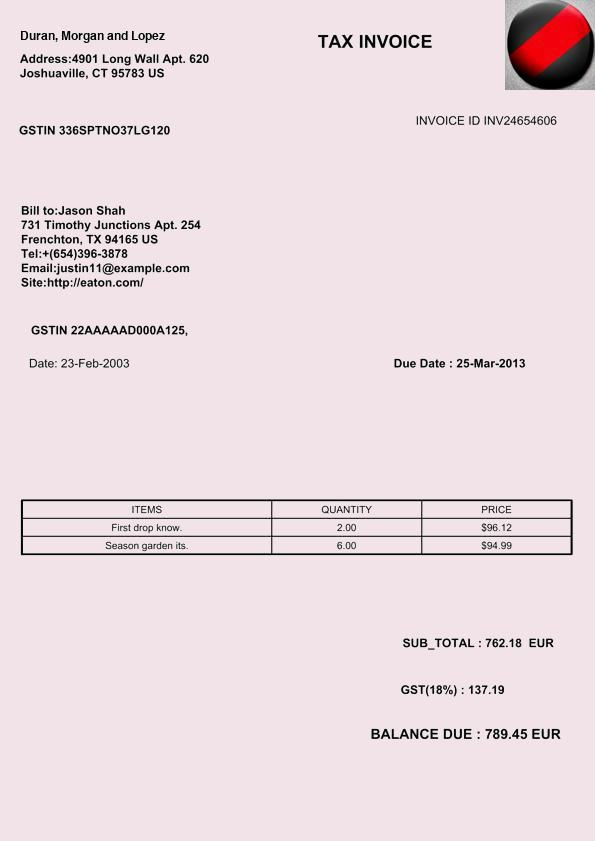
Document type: Invoice